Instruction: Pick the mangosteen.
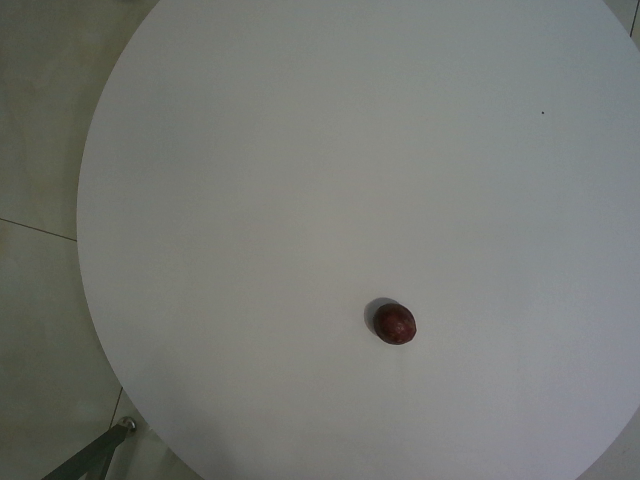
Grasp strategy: vertical